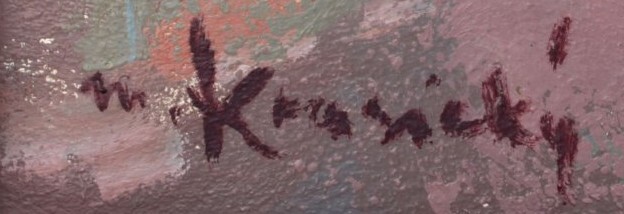
Signature of: marcel krasicky